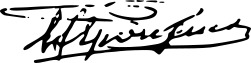
Signature of: andreas embirikos